Question: How is the property described in the document?
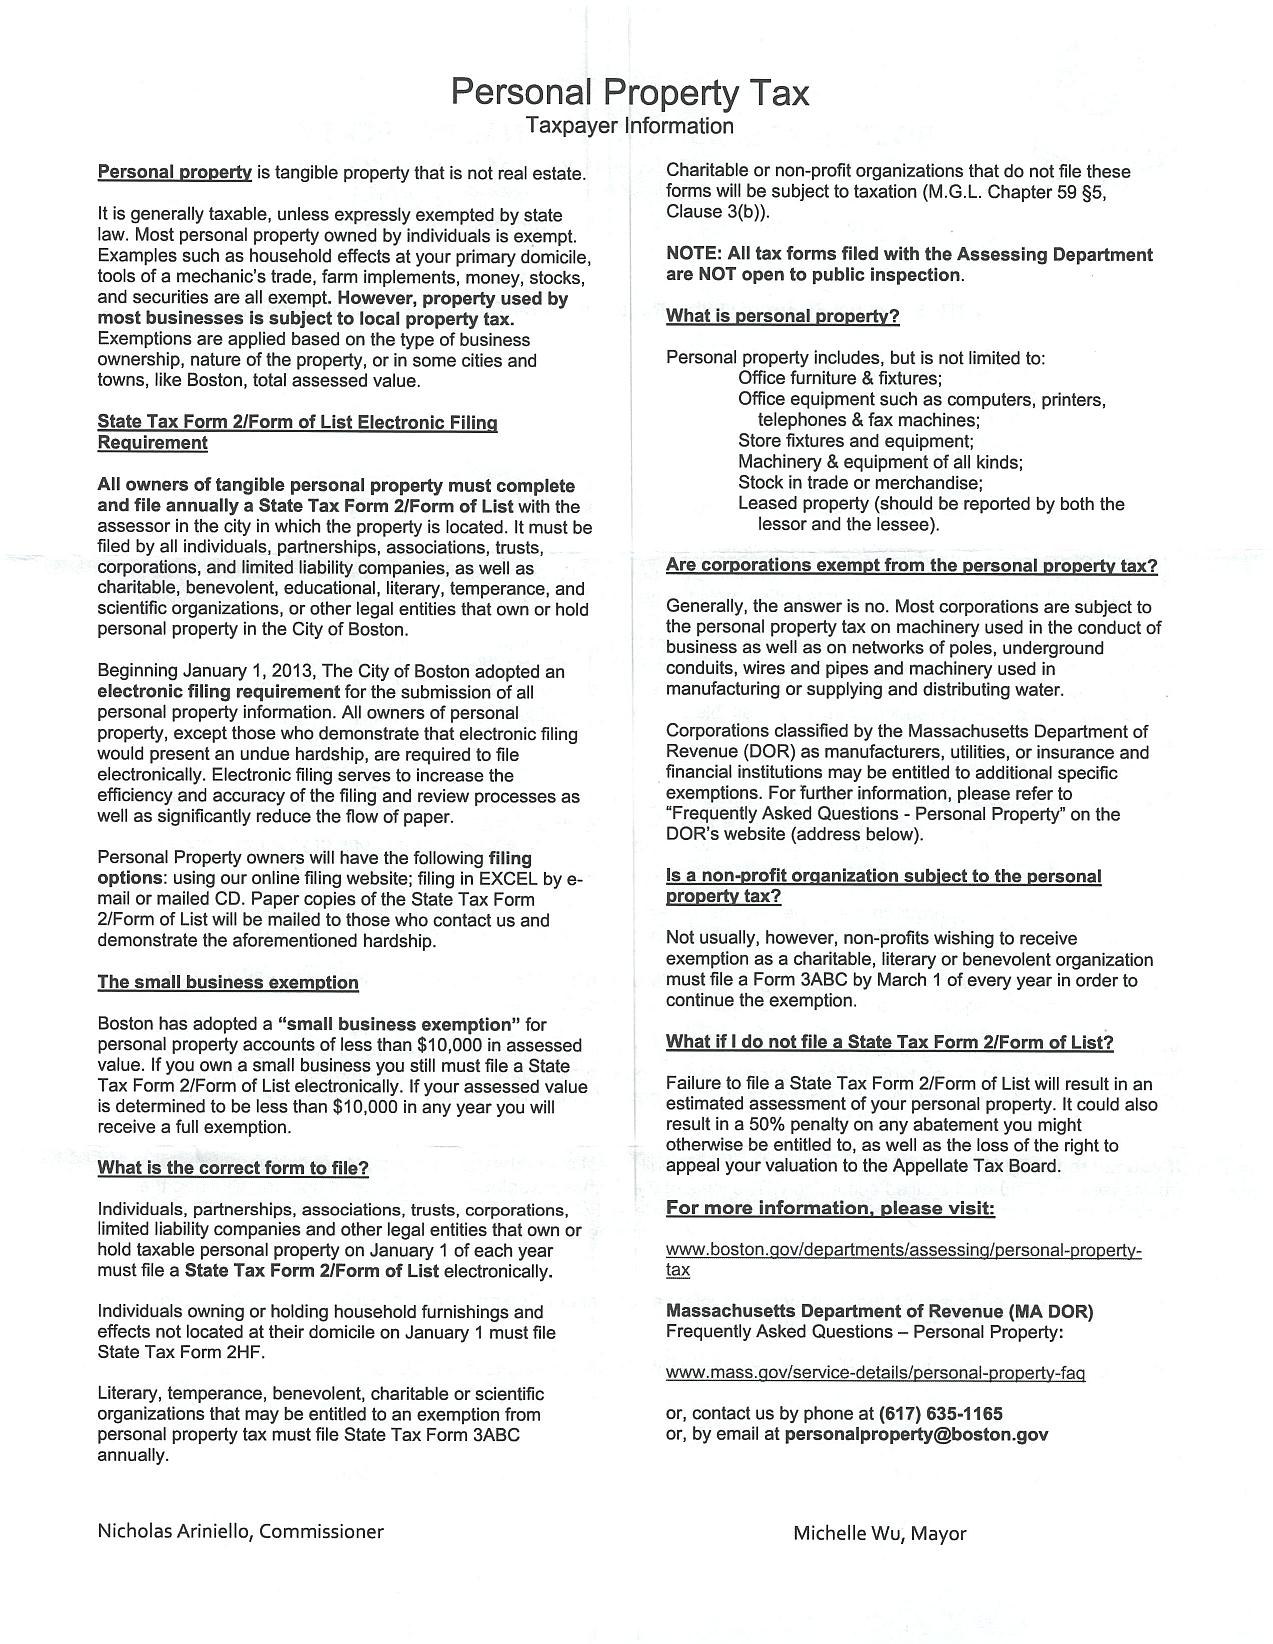
Answer: "Personal property includes, but is not limited to: Office furniture & fixtures; Office equipment such as computers, printers, telephones & fax machines; Store fixtures and equipment; Machinery & equipment of all kinds; Stock in trade or merchandise; Leased property (should be reported by both the lessor and the lessee)."